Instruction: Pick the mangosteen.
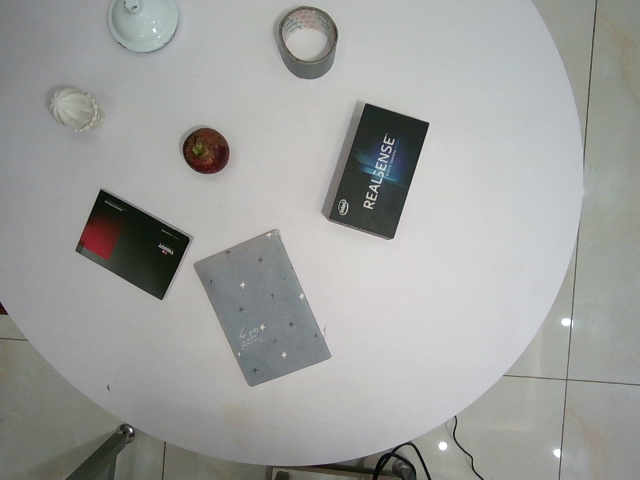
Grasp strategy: vertical